Question: What is the main concern?
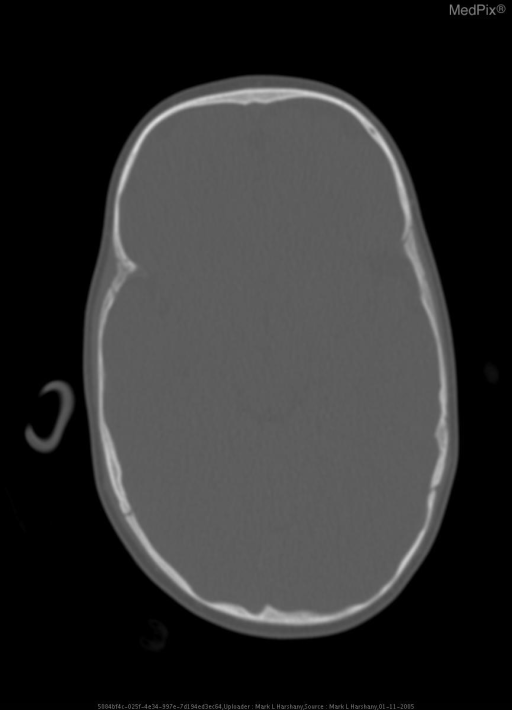
Answer: The findings suggest Hull shaped skull with increased anterior-posterior length relative to width.  Bony ridge at sagittal suture. Bifrontal bossing with bitemporal narrowing.. Bifrontal bossing with bitemporal narrowing. The patient might have a history of 9 month old male with premature closure of anterior fontanelle..